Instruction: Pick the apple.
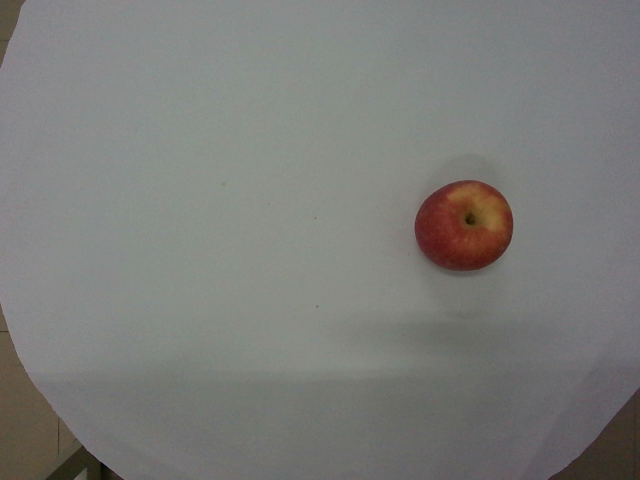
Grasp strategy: vertical